Question: In what way does the history help explain the case?
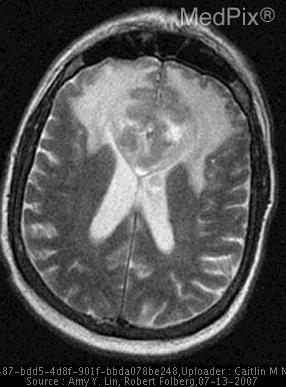
Answer: The patient's history of 62 y.o. man c/o progressive visual problem in his left eye is key in understanding the case.